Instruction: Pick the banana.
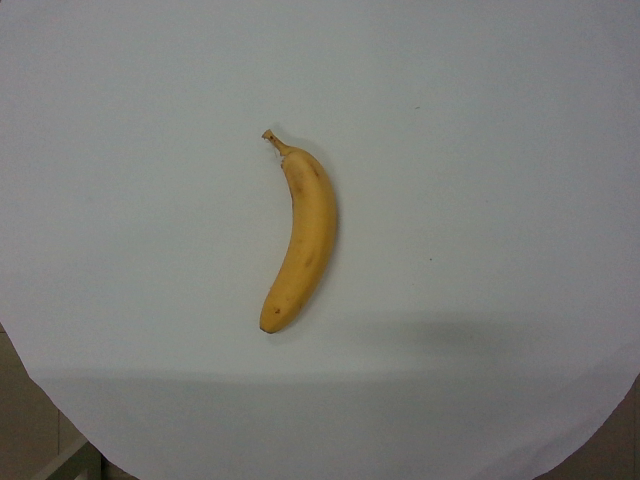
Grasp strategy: vertical